Question: What might the diagnosis be?
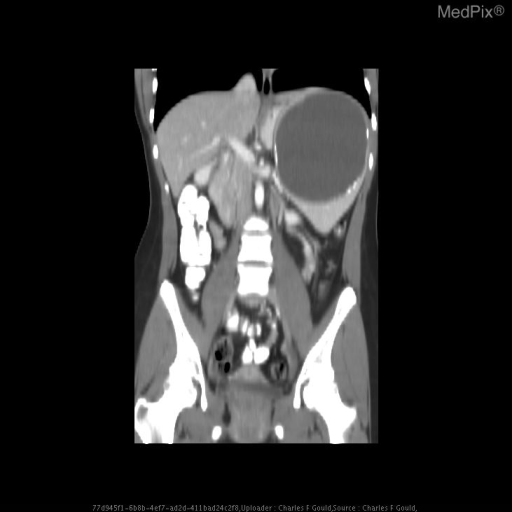
Answer: The possible diagnosis includes •  Post-traumatic “False-cyst”
•  True (epidermoid) cyst
•  Abscess (pyogenic or fungal)
•  Hydatid cyst
•  Infarction
•  Benign neoplastic (Hemangioma, lymphangioma)
•  Malignancy (lymphoma, metastasis)
•  Splenic peliosis.